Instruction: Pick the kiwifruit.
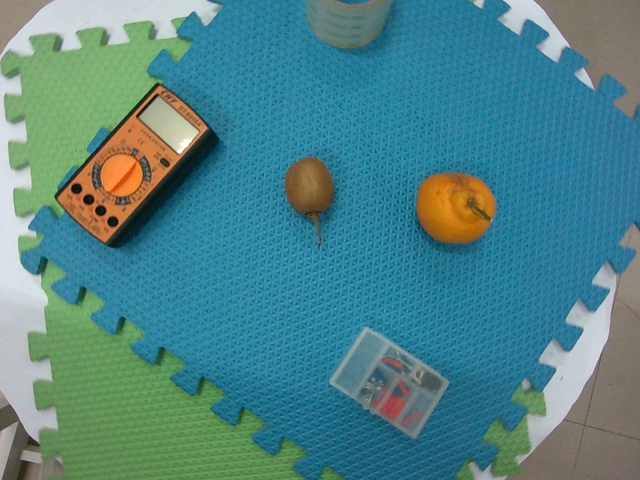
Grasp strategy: vertical